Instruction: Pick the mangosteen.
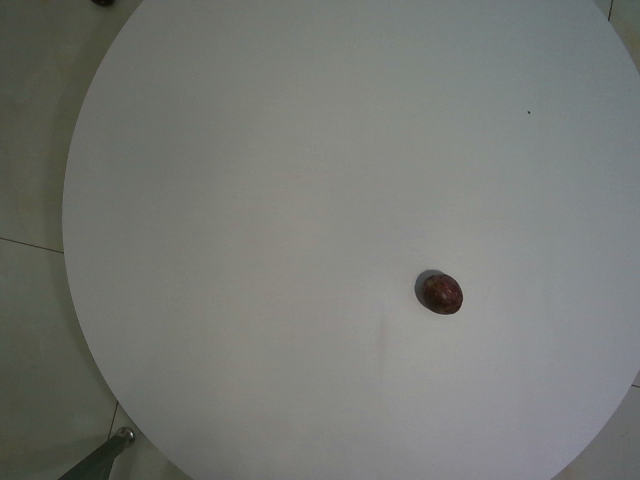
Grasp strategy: vertical